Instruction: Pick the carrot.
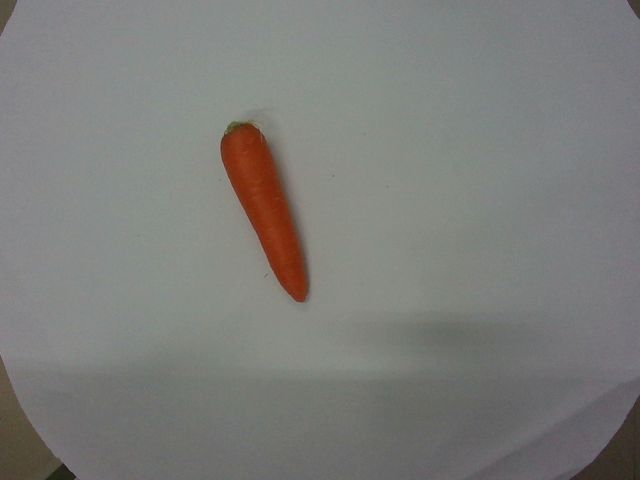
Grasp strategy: vertical